Question: What type of tax is indicated in the document, personal property or real estate?
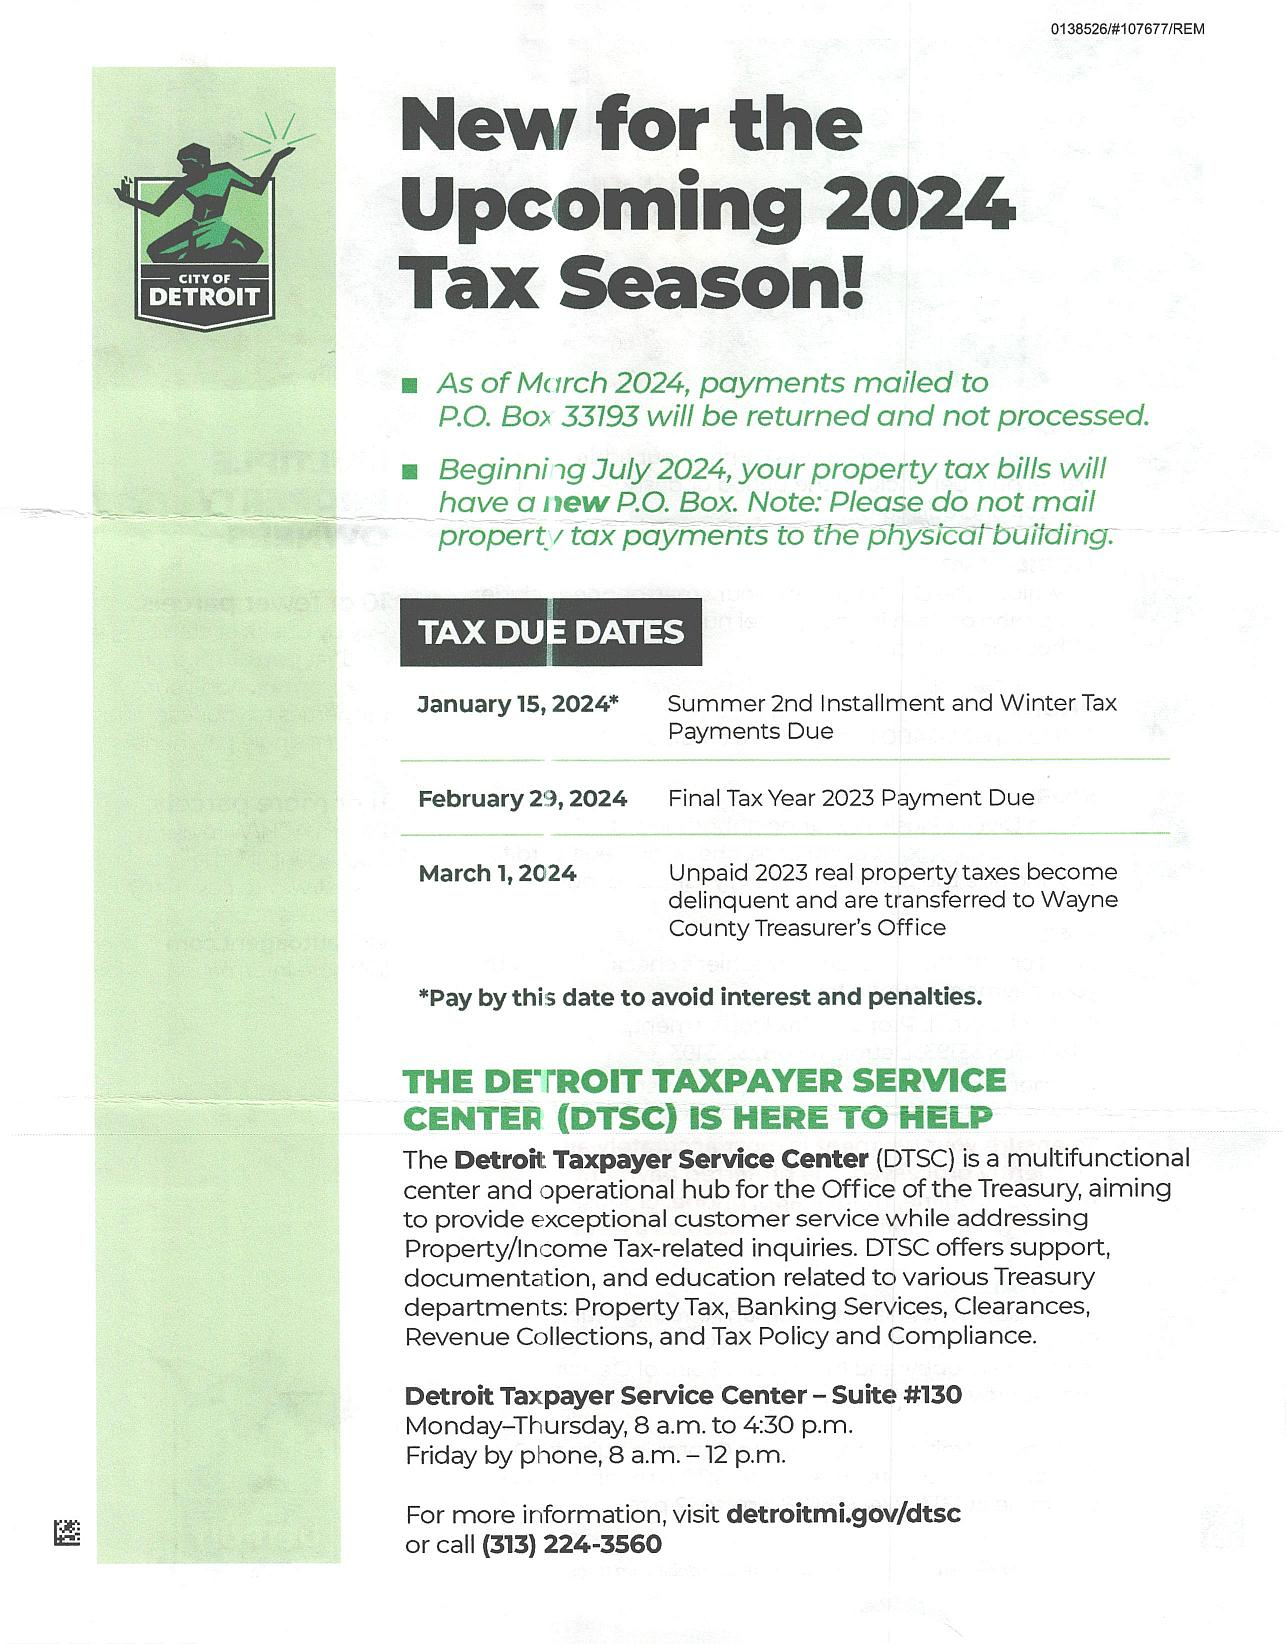
Answer: "Real Estate Tax"